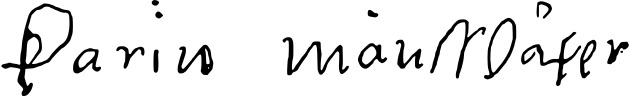
Signature of: karin månsdotter